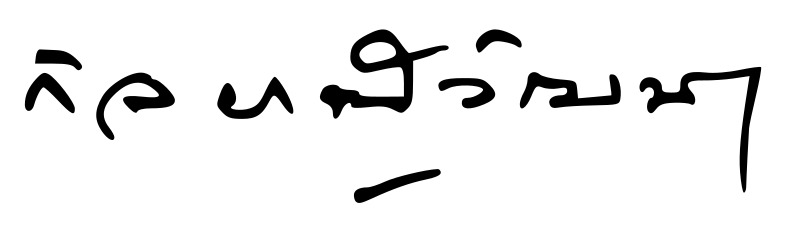
Signature of: galyani vadhana